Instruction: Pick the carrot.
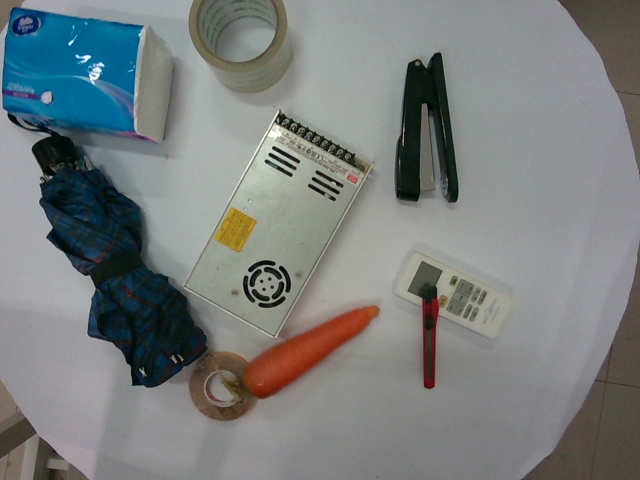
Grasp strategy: vertical